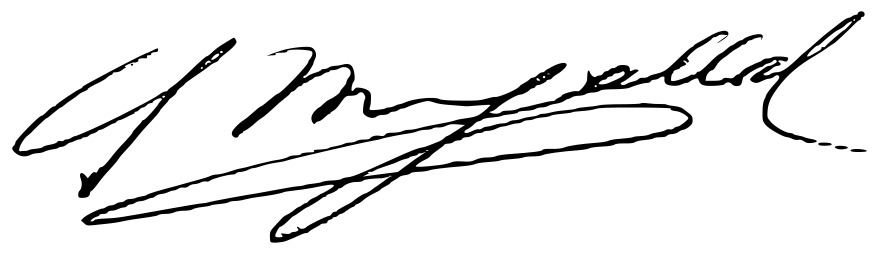
Signature of: gabino bugallal y araujo